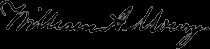
Signature of: william augustus mowry